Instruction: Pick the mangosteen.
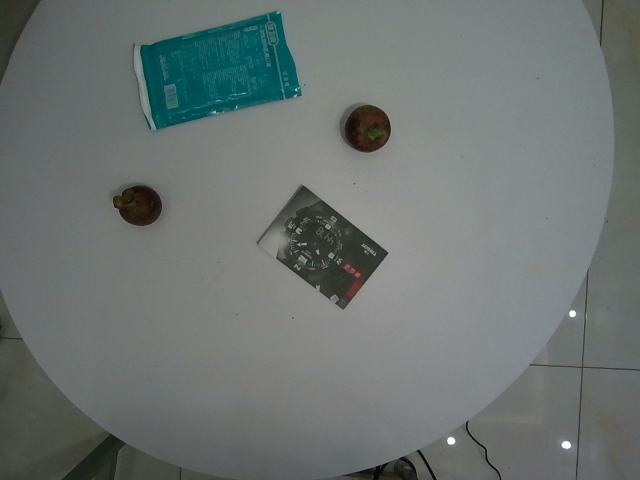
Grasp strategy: vertical